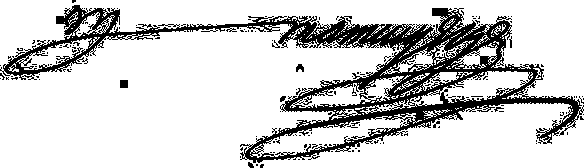
Signature of: vasily tatishchev